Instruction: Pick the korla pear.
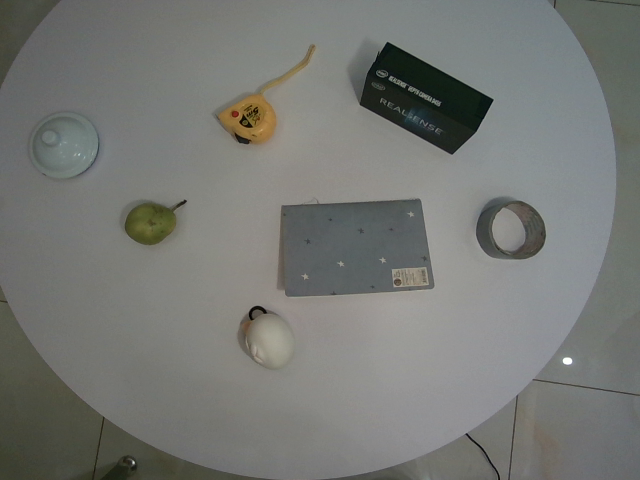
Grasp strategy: vertical